Question: What could the diagnosis suggest?
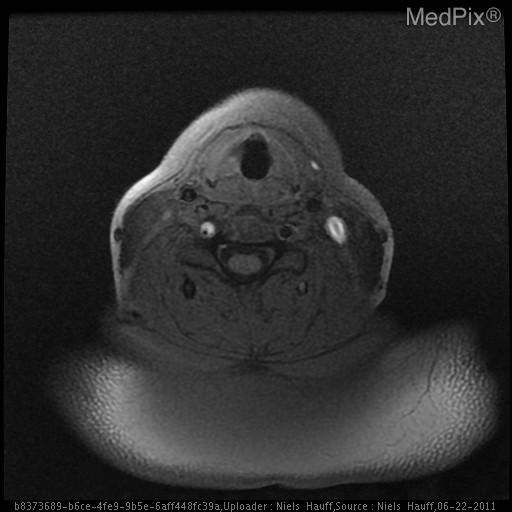
Answer: The possible diagnosis includes Differential diagnosis based on clinical presentation:

Sub-arachnoid hemorrhage
Tension headache
TIA/Stroke
Arterial dissection.